Question: What is the name of the tenant mentioned in the document?
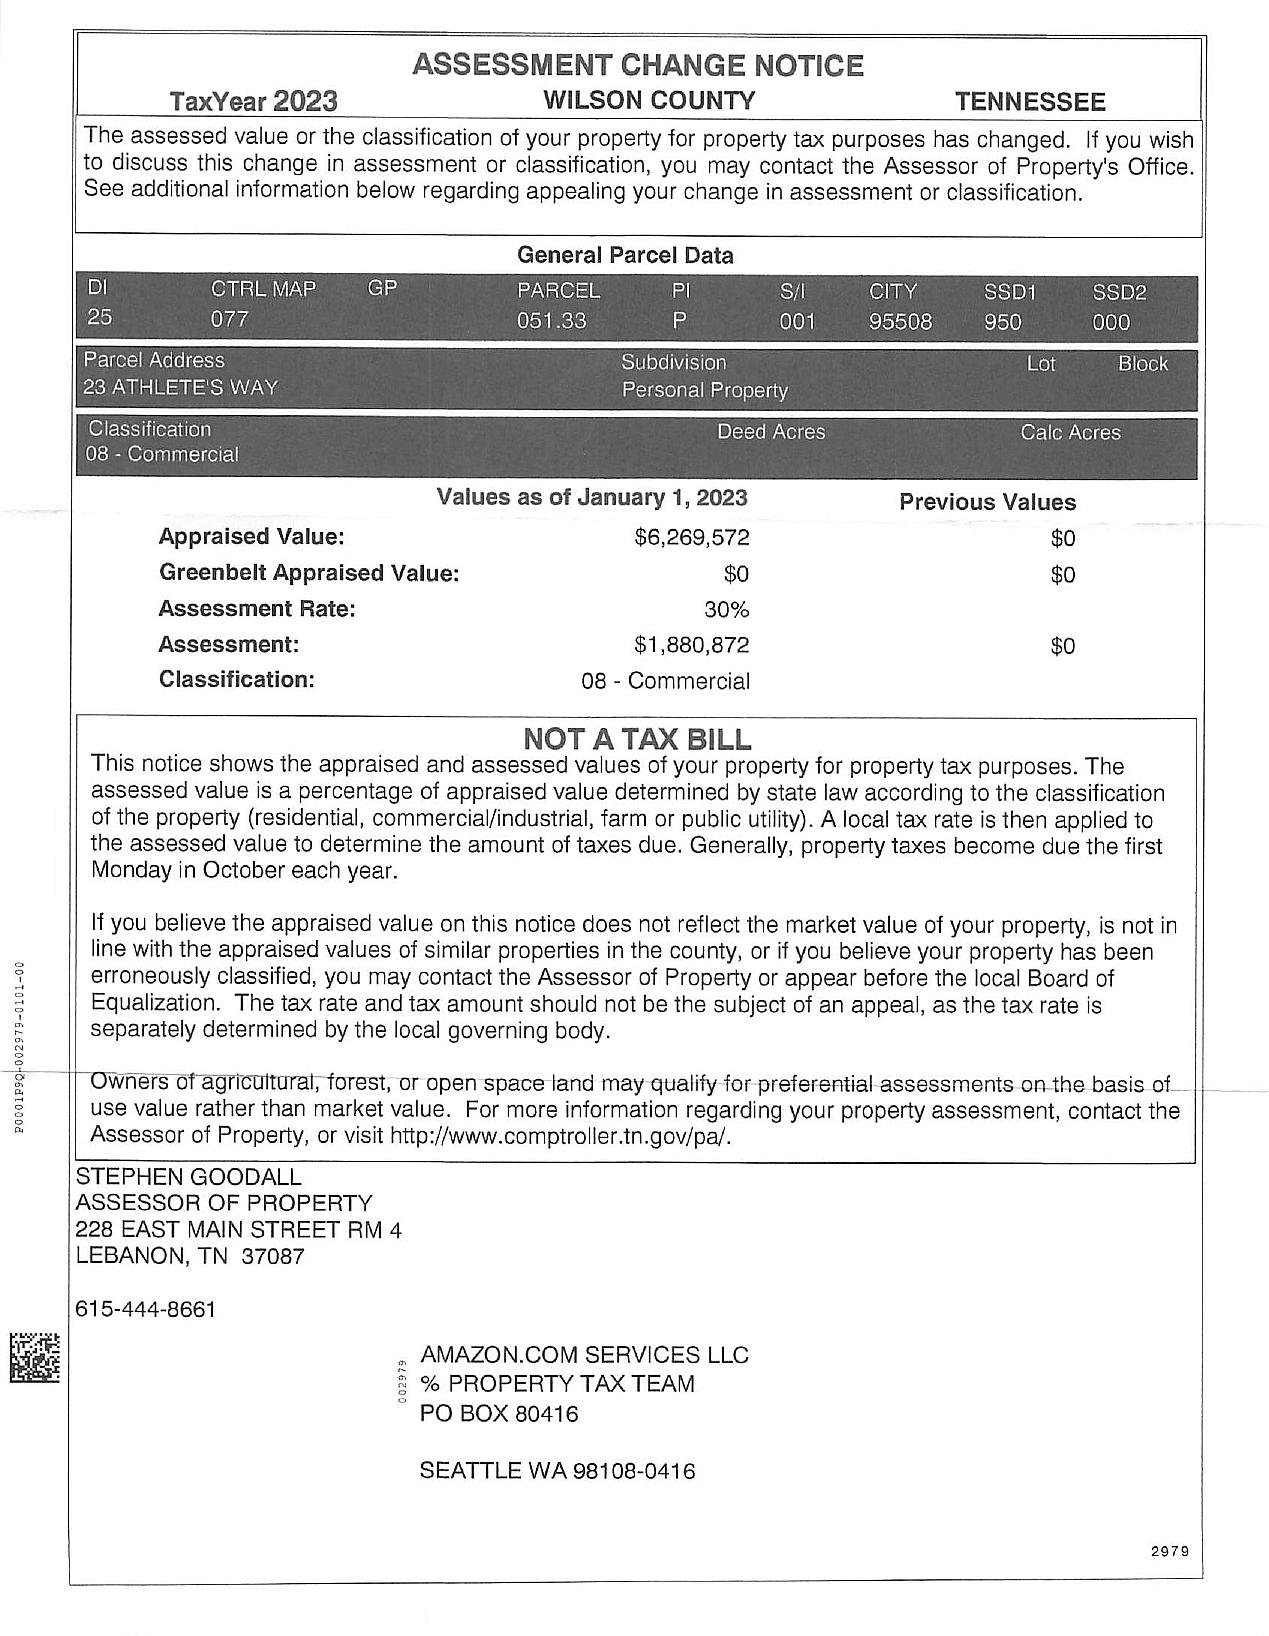
Answer: "AMAZON.COM SERVICES LLC"